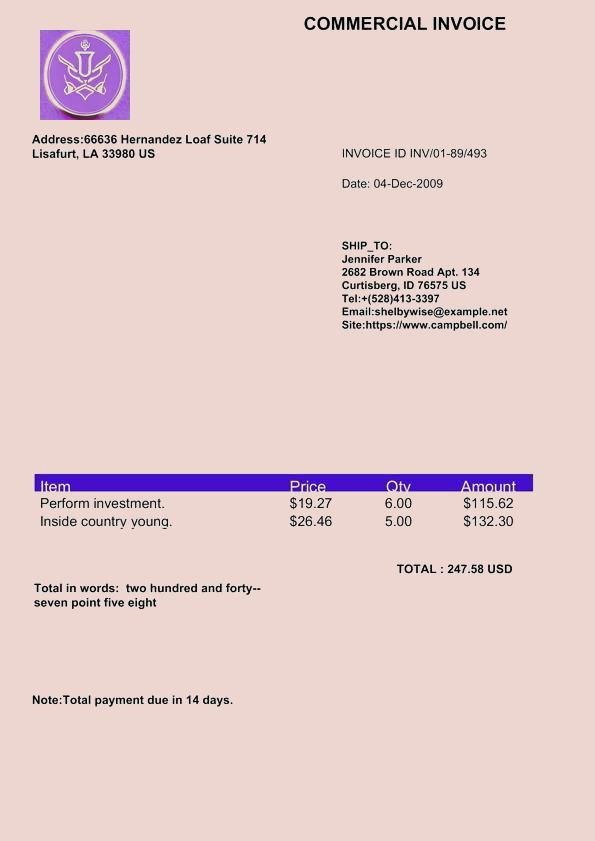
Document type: Invoice